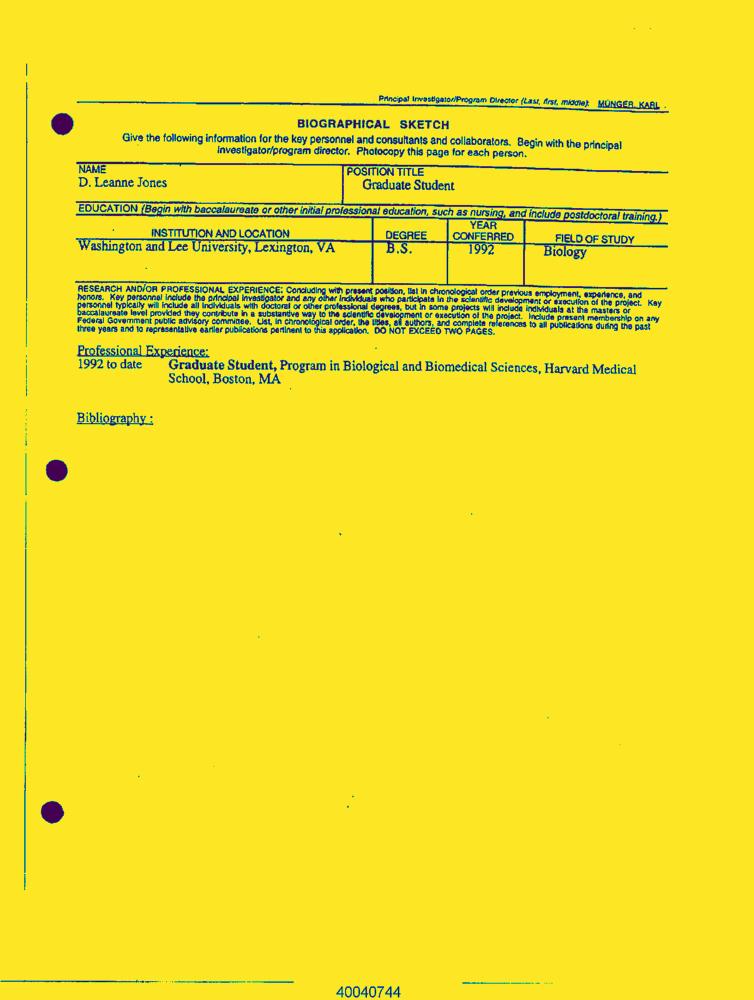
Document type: Resume-Doc